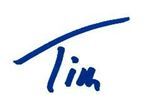
Signature of: tim knopp